Patient: Male, age 56
A 56-year-old Chinese male smoker was diagnosed with stage IV NSCLC in December 2019. His chest CT scan (Figure 1A and B) revealed a mass in the right lower lobe and right-side pleural effusion. PET-CT indicated a mass in the right lower hilar region with an elevated standardized uptake value (SUV) (Figure 1C), multiple lymph node enlargement, and bone metastases (Figure 1D). A diagnosis of lung adenocarcinoma was made on endobronchial ultrasound-guided transbronchial needle aspiration (TBNA-EBUS) of lymph nodes (Figure 1E). Lung adenocarcinoma cells were also found in pleural effusion samples (Figure 1F). Next generation sequencing (NGS) of peripheral blood ctDNA indicated EML4-ALK, variant 2 (E20-A20). Alectinib was given orally, at a dose of 600 mg twice daily from January 7, 2020, which resulted in partial response and patient continued to respond after four months of treatment (Figure 2A and B). He was noted to have an increased total bilirubin (TBIL) of 59.2 mumol/L on May 5, 2020 (on alectinib for 119 days) but did not refer to the doctor.
On May 29, 2020, the patient presented with jaundice, pruritus and fatigue. His Karnofsky performance status (KPS) rating fell to 60 points. The laboratory result showed TBIL 315.0 mumol/L, DBIL (direct bilirubin) 260.7 mumol/L, and IBIL (indirect bilirubin) 54.3 mumol/L. Serum ALP (alkaline phosphatase) was 374 U/L, total bile acid 179.9 mumol/L, GGT (gamma-glutamyl transferase) 47U/L and aminotransferase levels were AST 34 U/L and ALT 42 U/L. Therefore, a diagnosis of alectinib-induced grade 4 hyperbilirubinemia (>10.0xULN if baseline was normal, Common Terminology Criteria for Adverse Events, v.5.0) was considered. Alectinib was held due to hepatotoxicity. Of note, he had no known liver metastases at baseline nor at follow-up scans. Assessment for viral hepatitis was unrevealing.
After hepatoprotective treatment comprising ursodeoxycholic acid, glycyrrhizin and glutathione was administered for one week, his bilirubin levels were still worsening, while AST and ALT levels remained similar. Drug-induced liver failure was diagnosed. Although artificial liver support or liver transplantation were both therapeutic choices for liver failure, considering he was a patient with advanced cancer, ALSS was an optimal choice. He received ALSS using a double plasma molecular absorption system (DPMAS) on June 5 and June 8, 2020, for the severe liver dysfunction. The total bilirubin continuously decreased after two courses of ALSS (Figure 3).
Alectinib was, therefore, discontinued for more than two months when a chest CT scan on August 5, 2020 revealed enlargement of lung lesions (Figure 2C and D) and overall disease progression. Ensartinib 225 mg once daily was given orally from August 29 as a second-line ALK TKI with initial tumor shrinkage after three months (Figure 2E and F) and stable disease overall by RECIST (Response Evaluation Criteria in Solid Tumors) criteria version 1.1. Toxicity of second-line ensartinib was grade 1 ALT and AST elevation and grade 1 skin rash, with no abnormality of bilirubin. The timeline of this patient is summarized in Figure 4.
Keywords: alk, nsclc, alectinib, ensartinib, hyperbilirubinemia
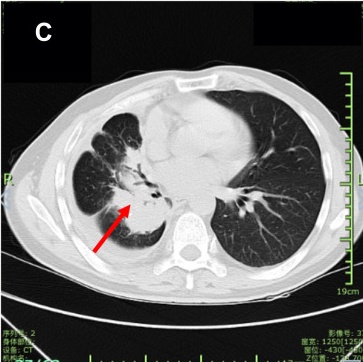
Image caption: Diagnoses of right lower lung adenocarcinoma, stage IV. CT scan lung on Dec 17, 2019.